Question: What is the potential diagnosis?
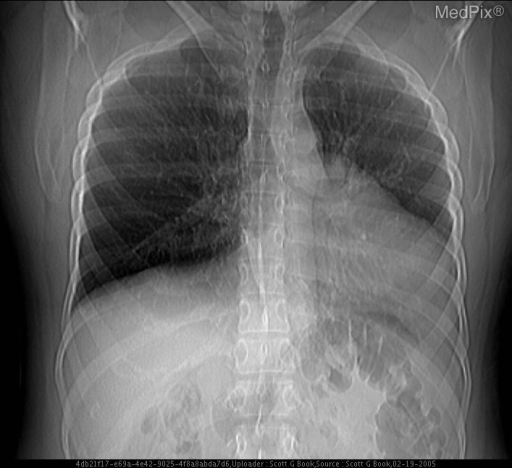
Answer: The possible diagnosis includes For leftward deviation of heart on plain radiograph:

• Chest wall deformities: pectus excavatum
• Post surgical: volume loss
• Congenital heart disease with right vent hypertrophy
• Surgical or congenital abscence of the pericardium.